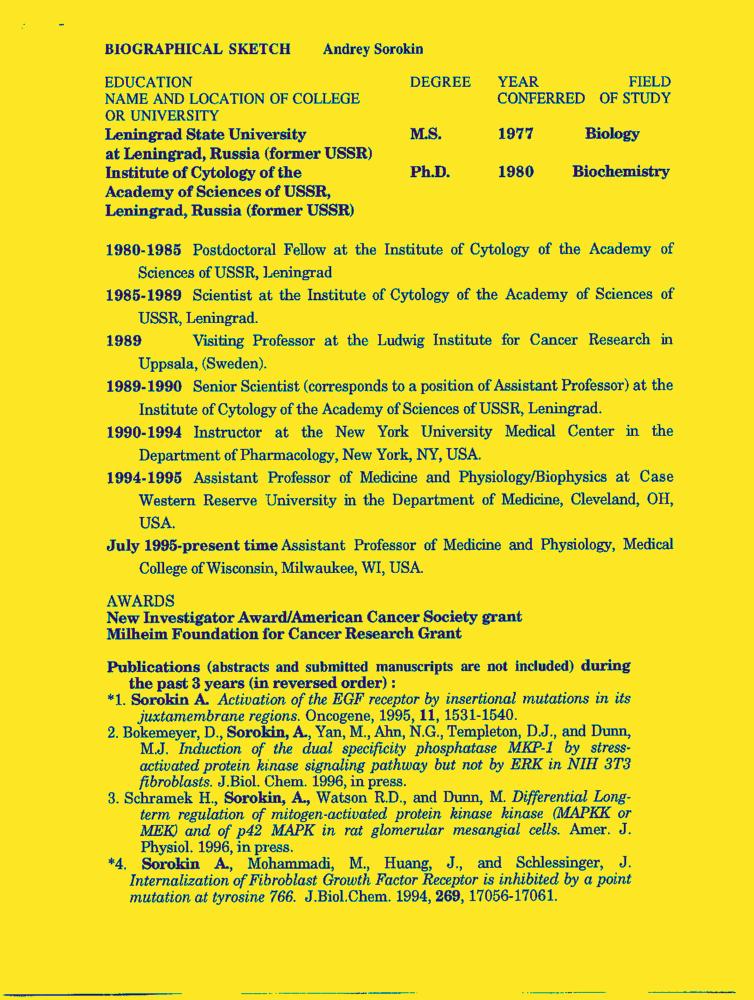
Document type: Resume-Doc